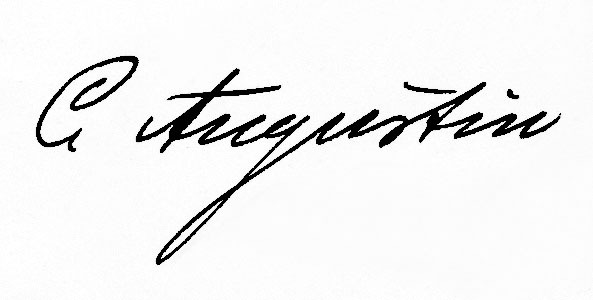
Signature of: karl augustin